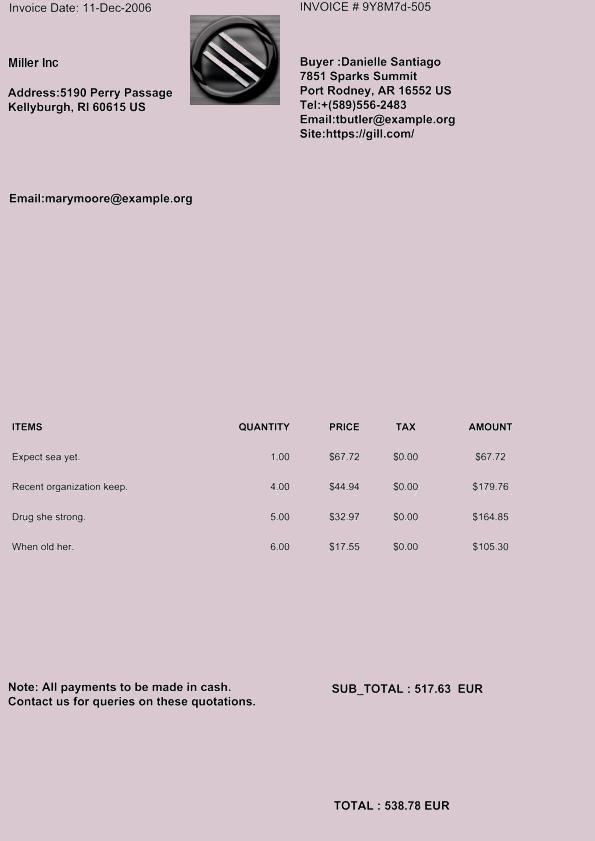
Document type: Invoice